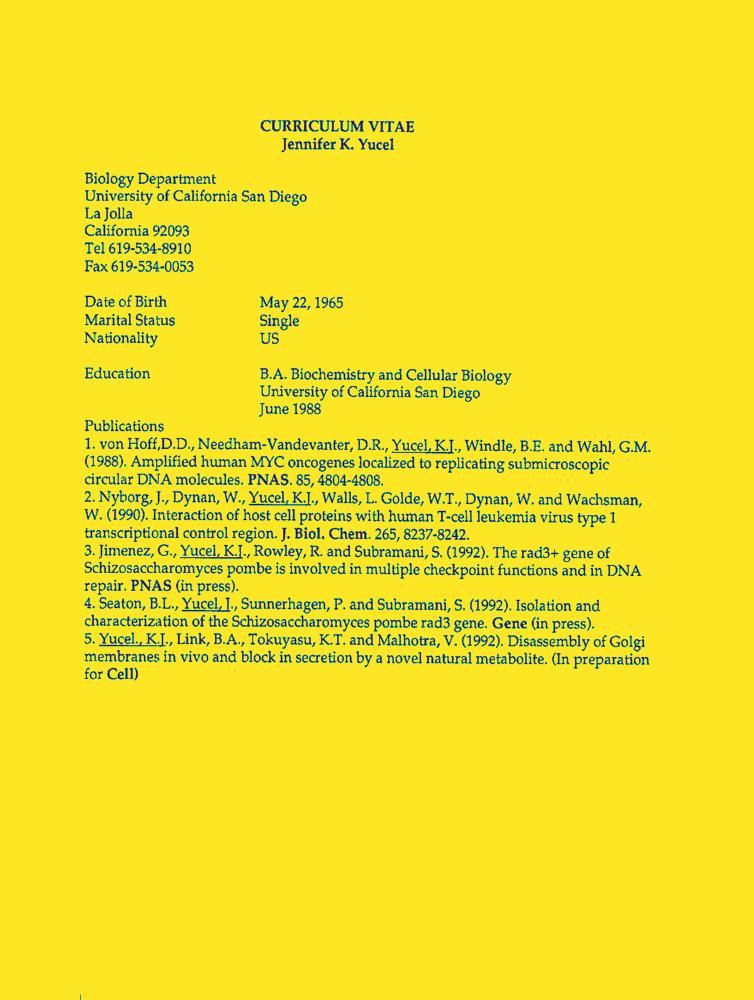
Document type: Resume-Doc